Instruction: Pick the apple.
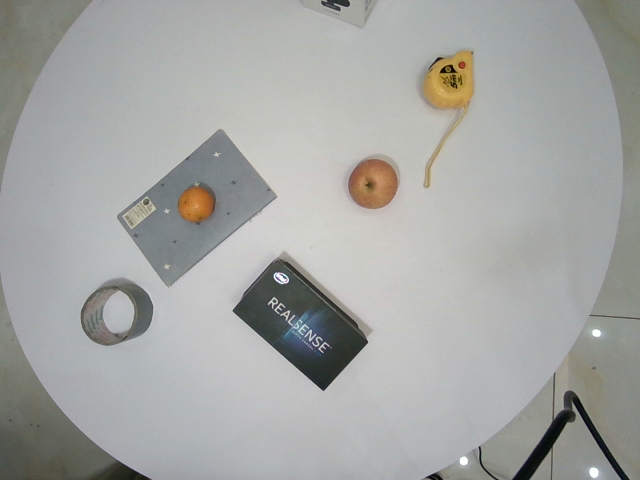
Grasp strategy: vertical